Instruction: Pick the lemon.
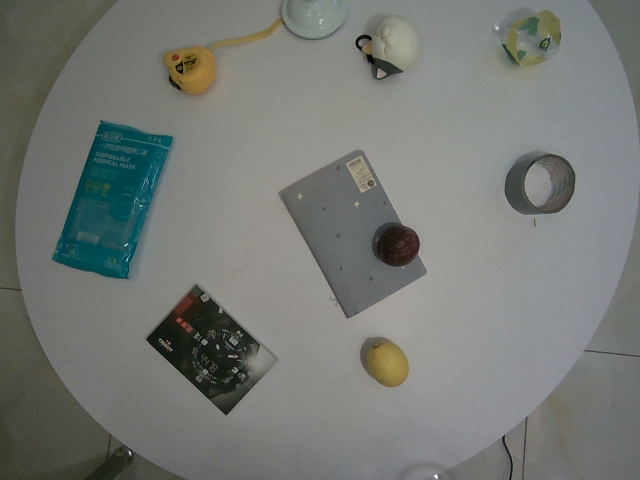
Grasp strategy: vertical